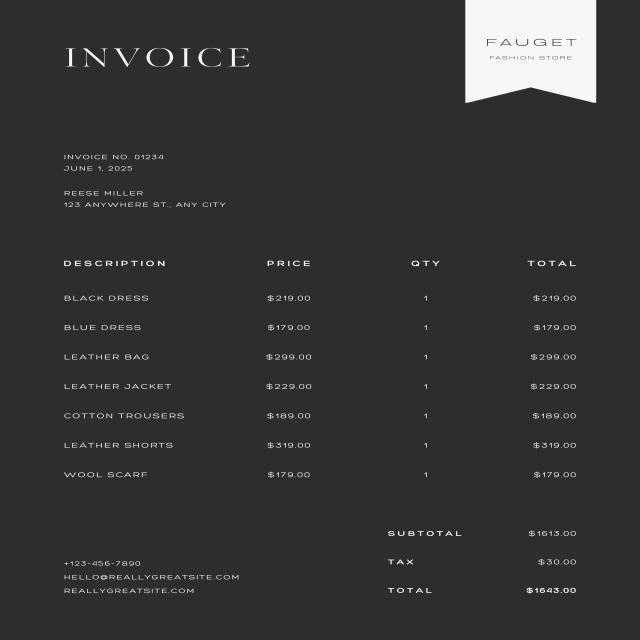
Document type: Invoice